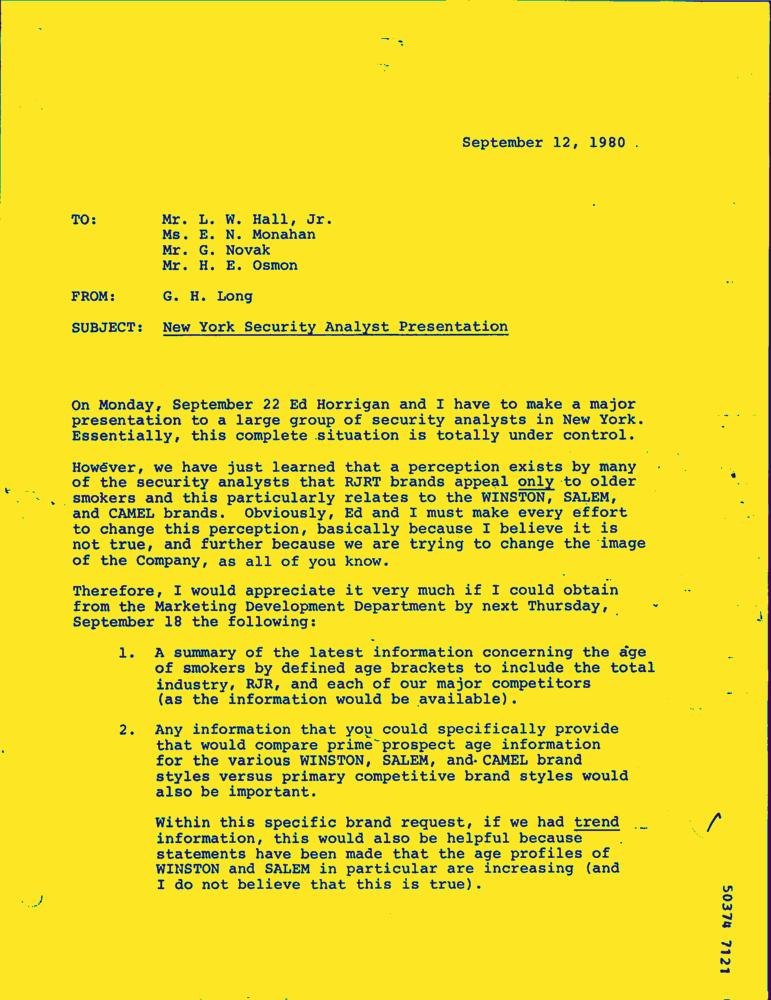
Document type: Letter-Doc